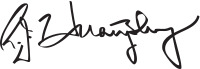
Signature of: ray hnatyshyn